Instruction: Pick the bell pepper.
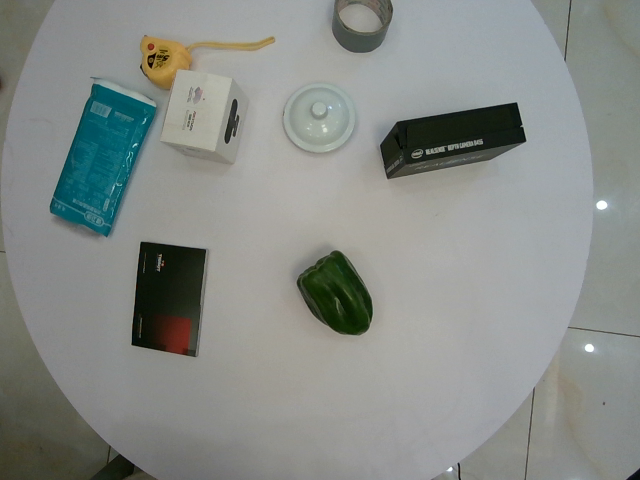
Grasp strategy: vertical